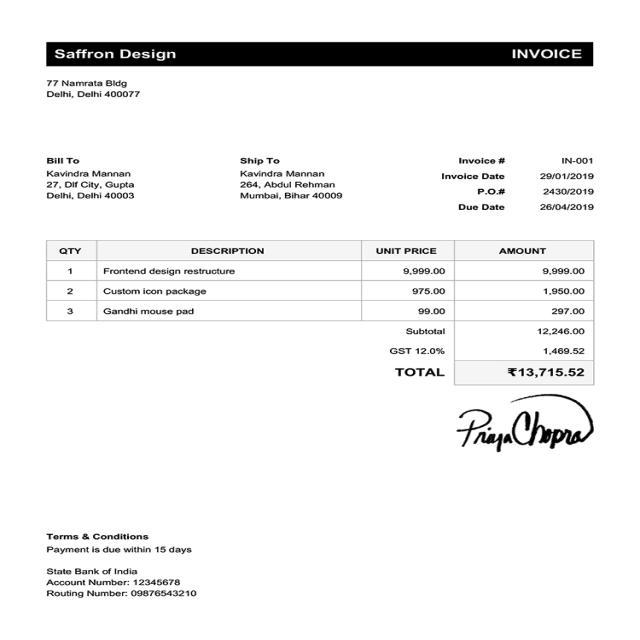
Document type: Invoice